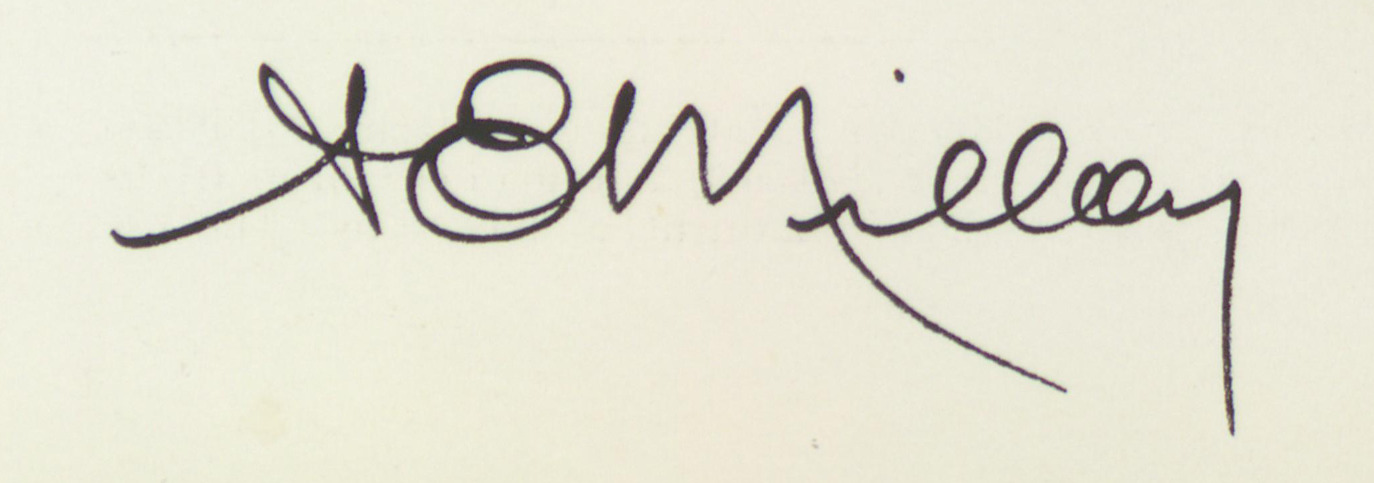
Signature of: albert e milloy